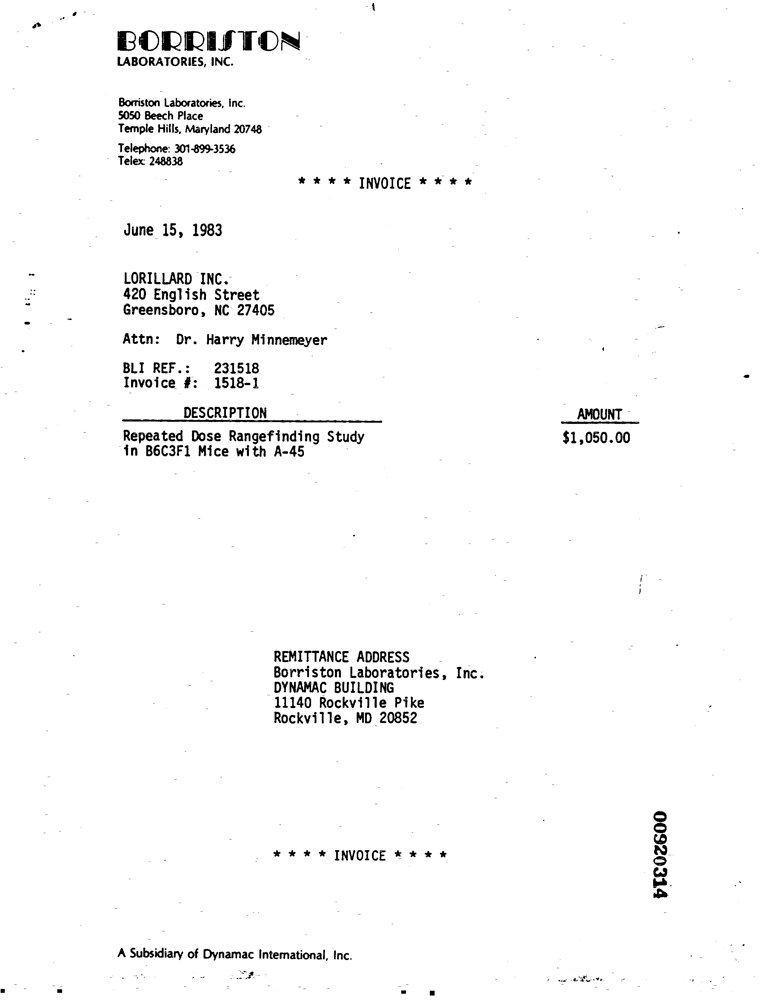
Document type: Invoice